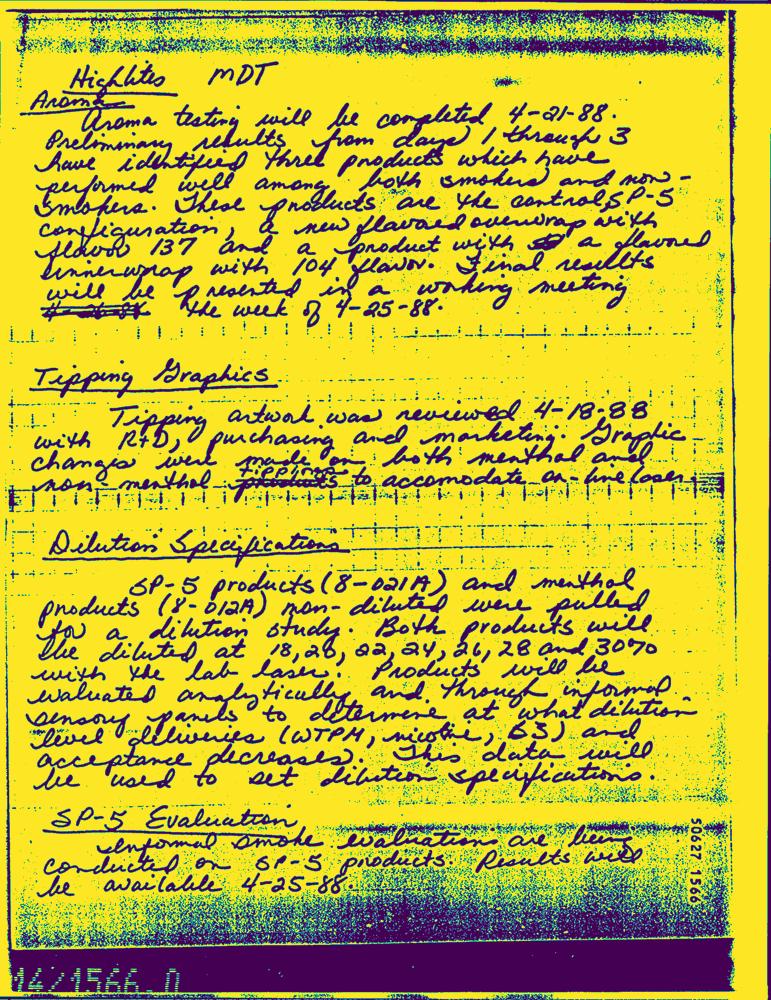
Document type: Hand-Written